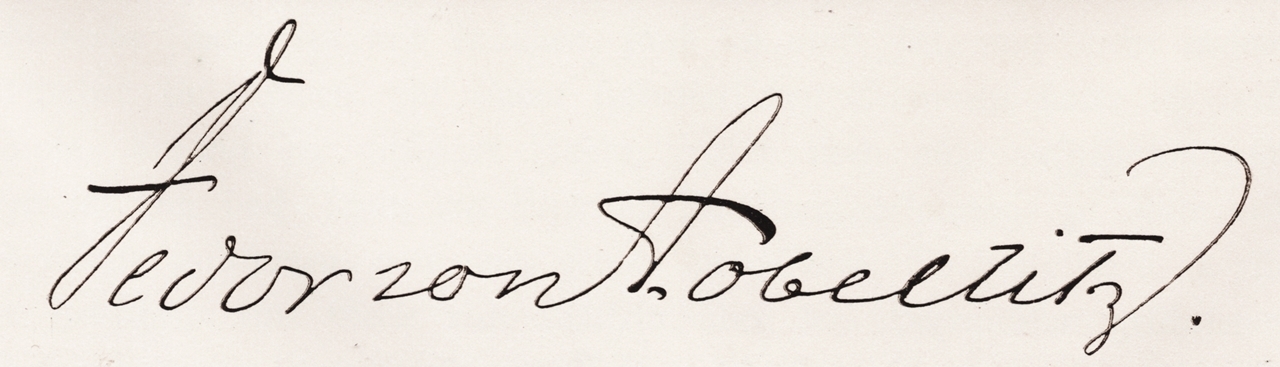
Signature of: fedor von zobeltitz